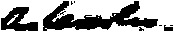
Signature of: alfred cowles sr